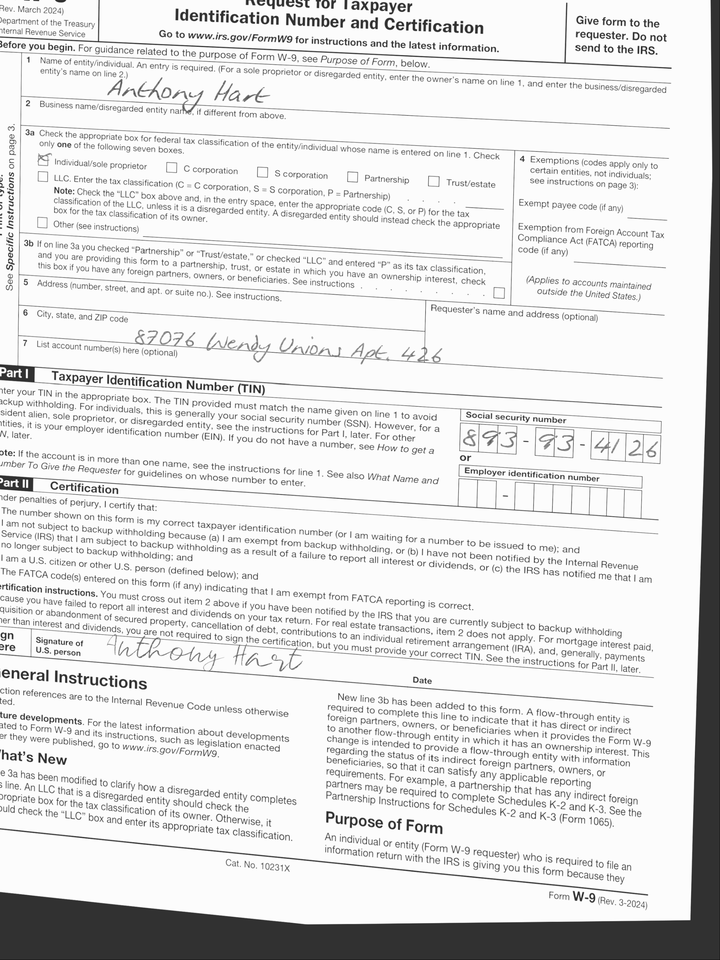
adr1: 87076 Wendy Unions Apt. 426
cbx: yes
ssn: 893934126
enm: Anthony Hart